Patient: Male, age 49
We described the case of a 49-year-old man with a 1-year history of intermittent cough and sputum production who had worsened over the last 4 days with fever and right chest pain. The patient recently had a history of unexplained weight loss of 5 kg. He has smoked 20 cigarettes per day since the age of 19. The patient had periodontitis and tooth loss. The patient had no history of travel or tuberculosis exposure and no food or drug allergies.
On admission, his temperature was 37.9 C, pulse rate 81 beats/min, respiratory rate 22 breaths/min, blood pressure 132/80 mmHg, and oxygen saturation 95% on room air.
Pulmonary percussion found dullness in the right lower lung, and pulmonary auscultation revealed decreased breath sounds in the right lower lung. The remaining physical examination was normal.
The laboratory findings were as follows: white blood cell (WBC) count 22.98 x 109/L with 85.5% segmented neutrophils, 7.6% lymphocytes, neutrophil count 19.9 x 109/L, and lymphocyte count 1.76 x 109/L, and his ultrasensitive C-reactive protein (hs-CRP) was 248.56 mg/L (normal range 0-5 mg/L). Serum tumor marker screening showed a slightly elevated neuron-specific enolase (NSE) of 17.05 ng/ml (normal range <16.3 ng/ml). The squamous cell carcinoma antigen (SCCA), cytokeratin-19-fragment (CYFRA21-1) and carcinoembryonic antigen (CEA) levels were normal. The other laboratory test results were normal. Chest computed tomography (CT) revealed an irregular mass in the right middle lobe of the lung near the interlobar fissure with right atelectasis and thickening of the right pleura with encapsulated effusion and pneumatosis (Figure 1A). Thoracentesis and catheter drainage were performed immediately after chest ultrasound confirmed pleural effusion. Analysis of the drained purulent fluid suggested an exudative process [fluid protein 54.9 g/L, serum protein 69.8 g/L (normal: 65-85 g/L), fluid lactate dehydrogenase 3,014 U/L, serum lactate dehydrogenase 220 U/L (normal 120.0-250.0 U/L)]. Other pleural fluid analysis showed WBC 3,800/muL with 80% neutrophils, fluid glucose 0 mmol/L, and fluid adenosine deaminase 81.8 U/L. Pleural fluid smear, Gram staining, bacterial culture, acid-fast bacilli culture and smear, and cytology were all negative. A blood culture was also negative. Empyema was diagnosed. He received intravenous imipenem/cilastatin 1.0 g once every 8 h. After repeated pleural effusion drainage and anti-infective treatment for 3 weeks, re-examination of lung CT showed no significant change in the amount of pleural effusion (Figure 1B).
The patient requested to be discharged after his fever improved. Half a month after discharge, he was admitted to our hospital due to progressive worsening of cough and shortness of breath. On April 1, a contrast-enhanced CT scan showed uneven enhancement of the mass in the lateral segment of the right middle lobe, mediastinal lymphadenopathy with visible enhancement, and a right hydropneumothorax (Figure 1C). In addition, the laboratory test results included WBC 11.56 x 109/L, neutrophil ratio 71.84%, and CRP 219.35 mg/L. Ultrasound re-examination showed that there was a localized anechoic area of 5.3 cm x 7.7 cm x 3.4 cm in the right thoracic cavity, and he underwent pleural puncture and drainage again. The pleural drainage fluid was sent for NGS. The NGS results only detected Fusobacterium nucleatum. Subsequently, the patient underwent bronchoscopy. Fiberoptic bronchoscopy showed complete airway obstruction due to whitish endobronchial membranous lesions in the lateral segment of the right middle lobe (Figure 2A). A cauliflower-like mass was seen and biopsied after clamping the whitish endobronchial membranous lesions (Figure 2B). Histological examination of the biopsy specimens demonstrated a highly differentiated squamous cell carcinoma in the right lung (Figure 2C). He was finally diagnosed with empyema caused by Fusobacterium nucleatum and squamous cell carcinoma of the lung. The patient's cough and shortness of breath were improved after draining 1,800 ml pleural effusion for 3 days, and cefoperazone sodium/sulbactam sodium 3 g was given intravenously twice a day for 2 weeks. Repeat chest CT revealed absorption of the fluid and gas in the right pleural cavity (Figure 1D). Meanwhile, blood biochemical examination showed that infection indexes, such as white blood cells and CRP, had returned to normal. Regrettably, the patient refused antitumor therapy.
Keywords: fusobacterium nucleatum, empyema, lung cancer, next-generation sequencing, squamous cell carcinoma
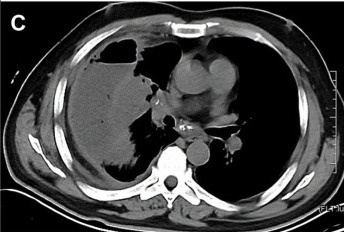
Image caption: CT scan images. (B) Chest CT showed no significant changes in the amount of right-sided pleural effusion after thorough pleural drainage and anti-infective treatment for 3 weeks.